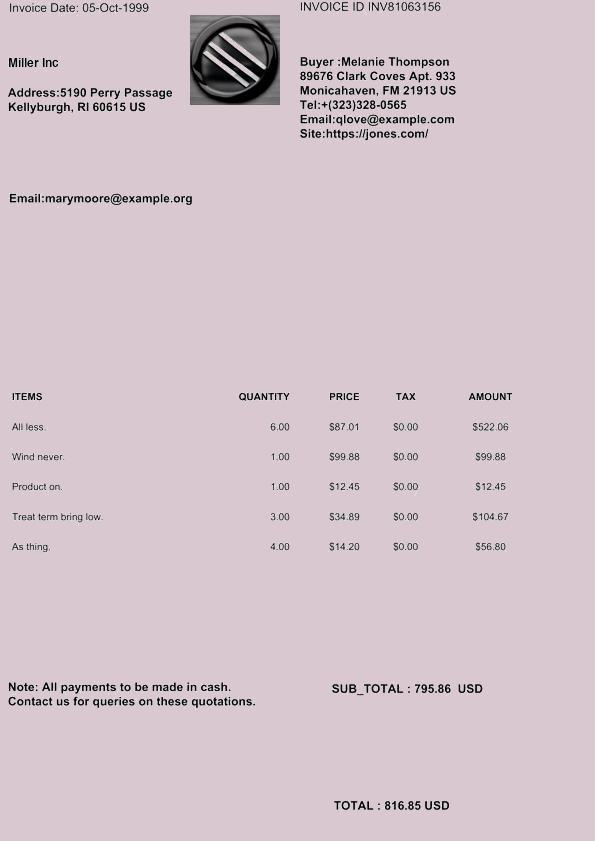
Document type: Invoice